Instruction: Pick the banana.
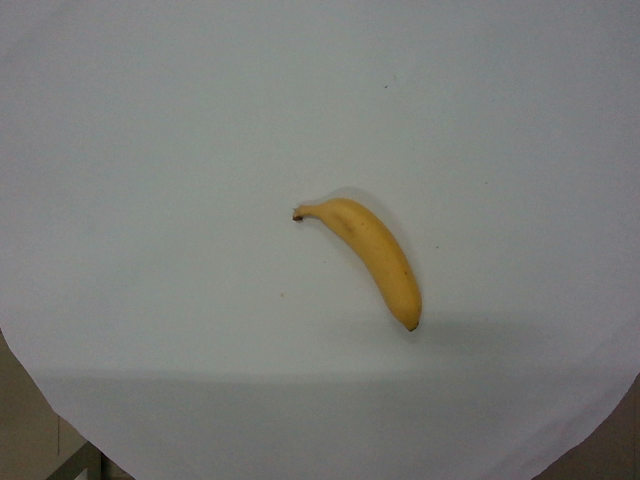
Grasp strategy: vertical